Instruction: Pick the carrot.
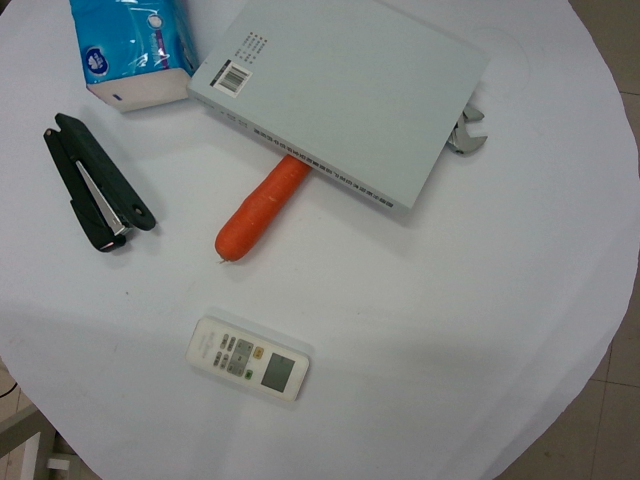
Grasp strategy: vertical